Question: Explain the disease:
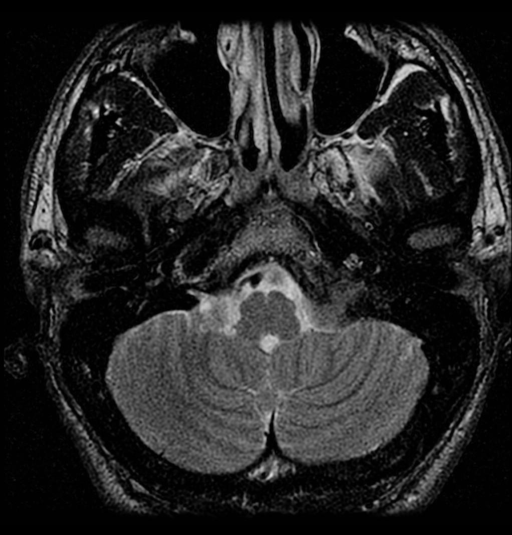
Answer: The disease is discussed as: Differential diagnosis of a mass at the level of the jugular foramen includes:
Non-neoplastic processes such as:
     Large jugular bulb, which is a normal variant
     Jugular vein thrombosis
     Osteomyelitis
     Malignant external otitis
Neoplasms such as:
     Paraganglioma
     Metastasis
     Lymphoma
     Meningioma
     Schwannoma
     Neurofibroma
     Epidermoid tumor
As one can see, there's some overlap with the tumor diagnosis with the standard differential diagnosis for cerebellopontine angle masses.  (1)

This case most likely represents a meningioma.  It has MR signal characteristics similar to that of brain parenchyma, enhances homogeneously (with a dural tail, which is non-specific but has been associated with meningiomas), and has evidence of calcifications on non-contrast CT. (3) It could also potentially be a schwannoma/nerve sheath tumor. (2)  It does not have the characteristic flow-related signal void of a paraganglioma, which tends to be very vascular.  This patient's young age, with no significant past medical history, makes metastatic disease and lymphoma very remote possibilities.